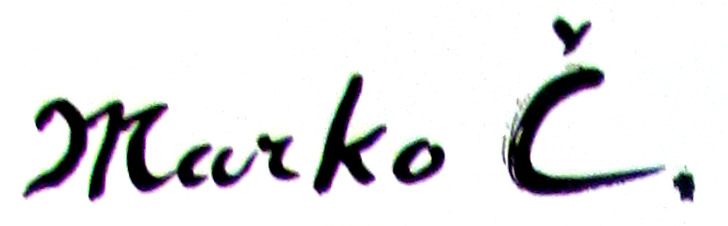
Signature of: marko čelebonović